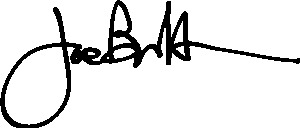
Signature of: joe bishop henchman